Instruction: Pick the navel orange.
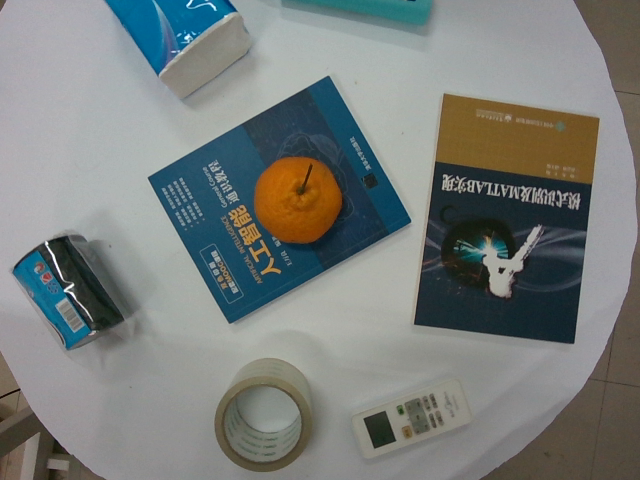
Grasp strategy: vertical